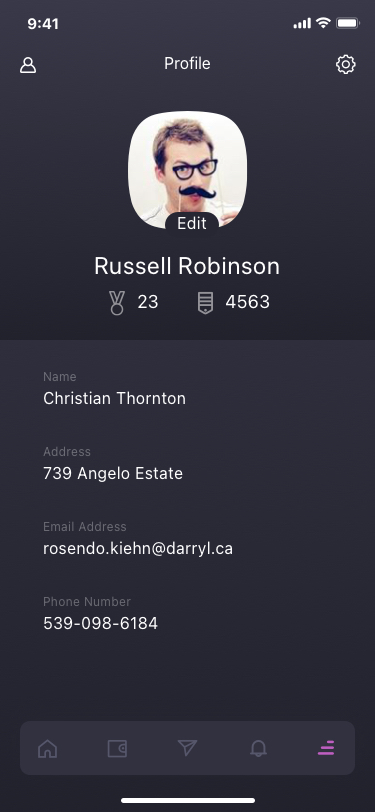
Text in this UI design:
Profile
Russell Robinson
23
4563
739 Angelo Estate
rosendo.kiehn@darryl.ca
539-098-6184
Christian Thornton
Address
Email Address
Phone Number
Name
Edit